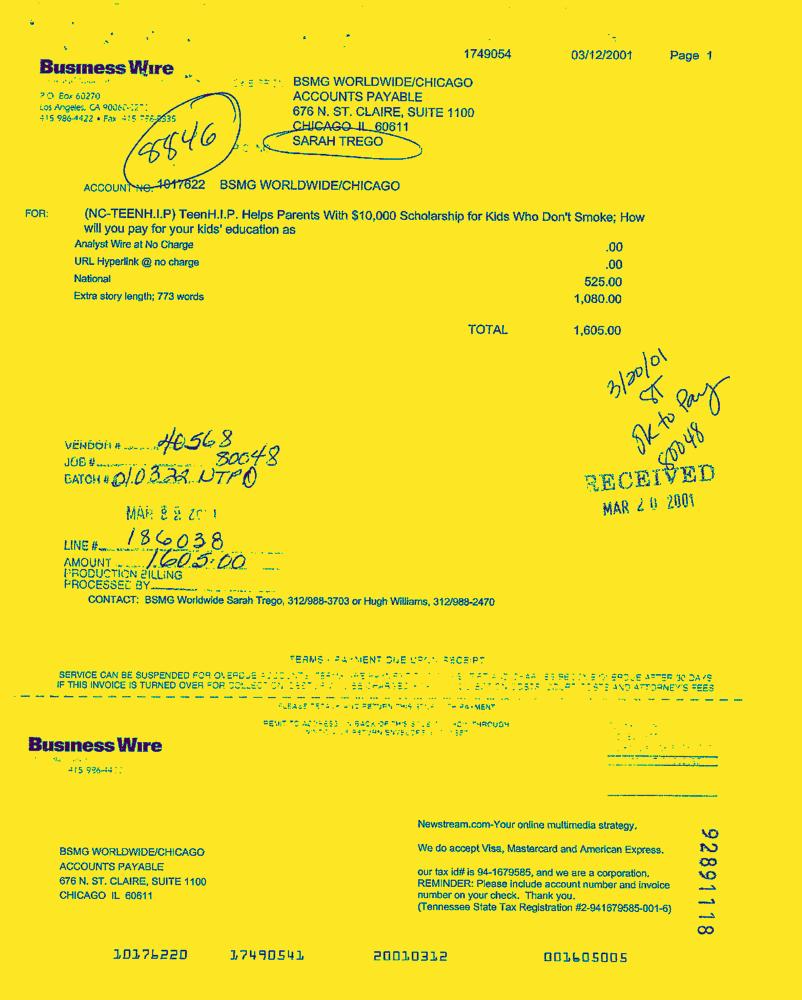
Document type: Invoice-Doc